Question: What jurisdiction, city, or county is the document associated with?
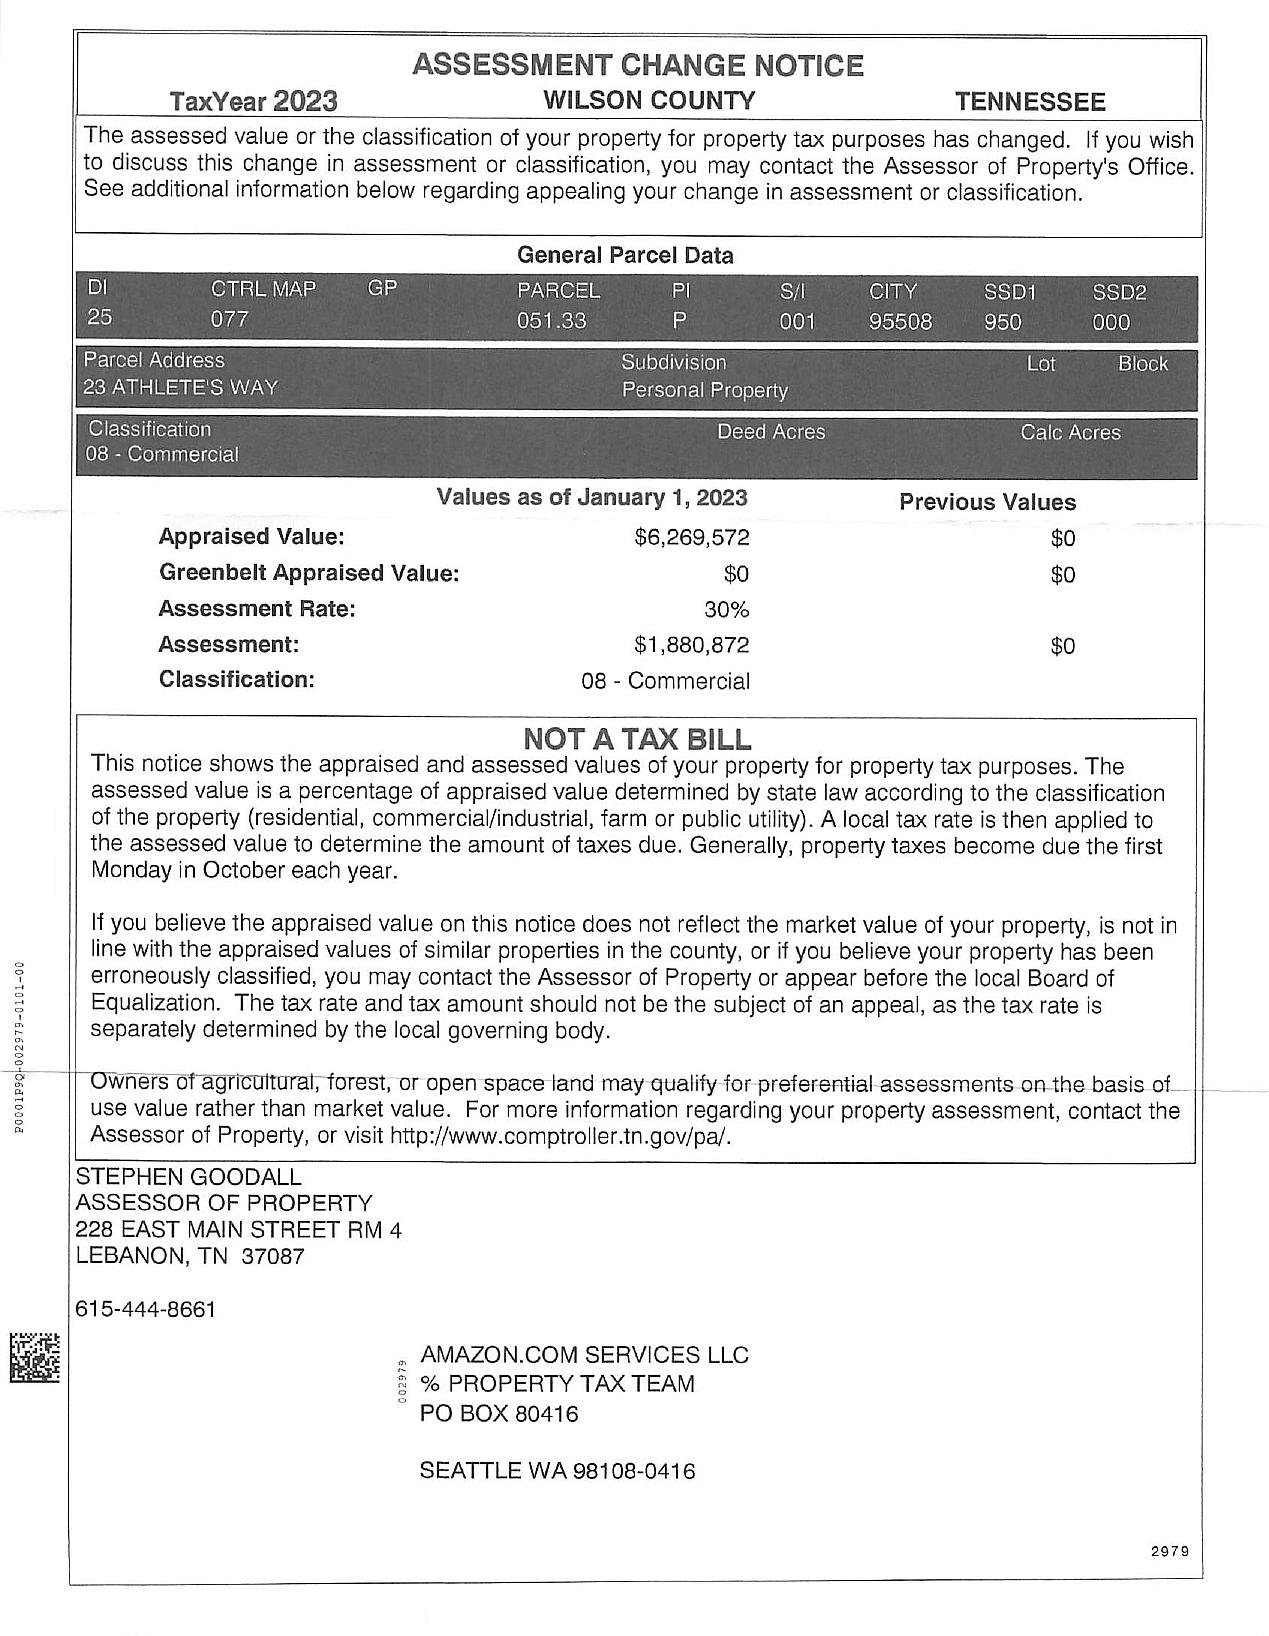
Answer: "WILSON COUNTY"